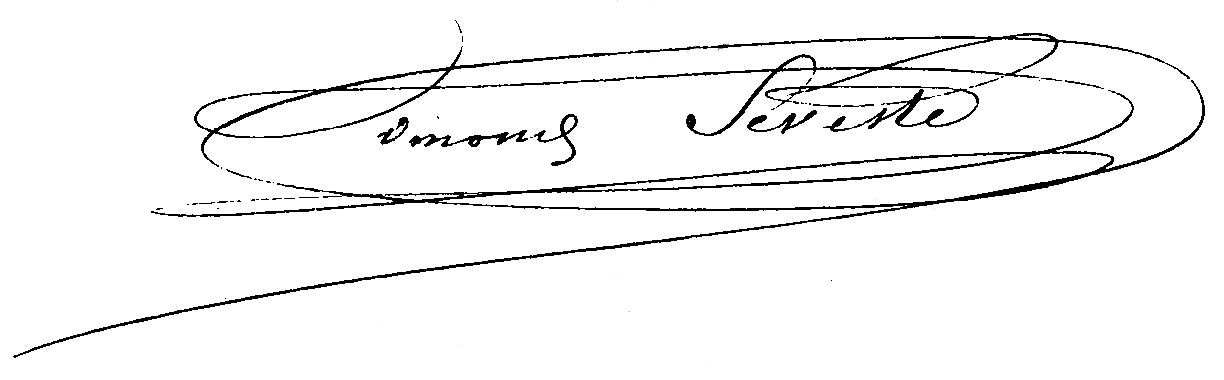
Signature of: edmond seveste